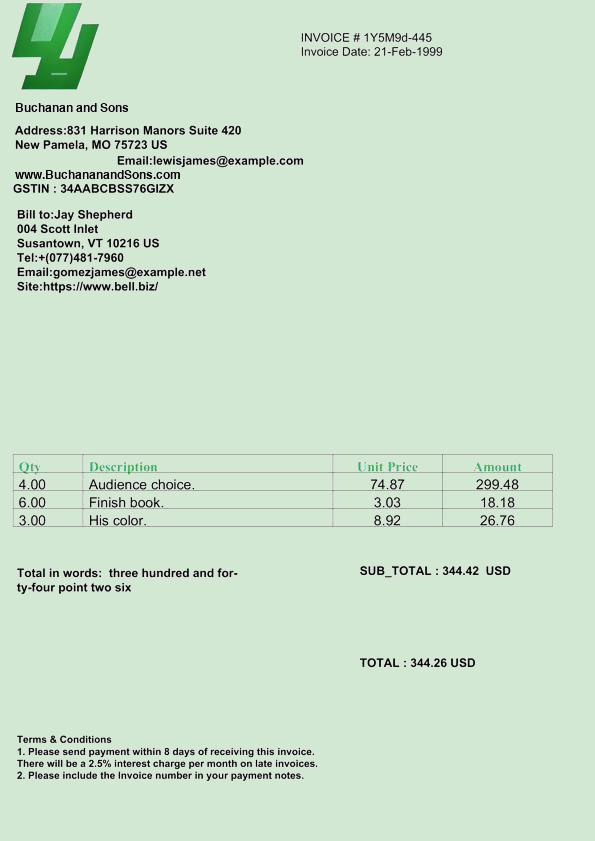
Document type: Invoice